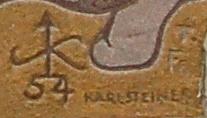
Signature of: karl steiner